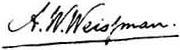
Signature of: adriaan willem weissman